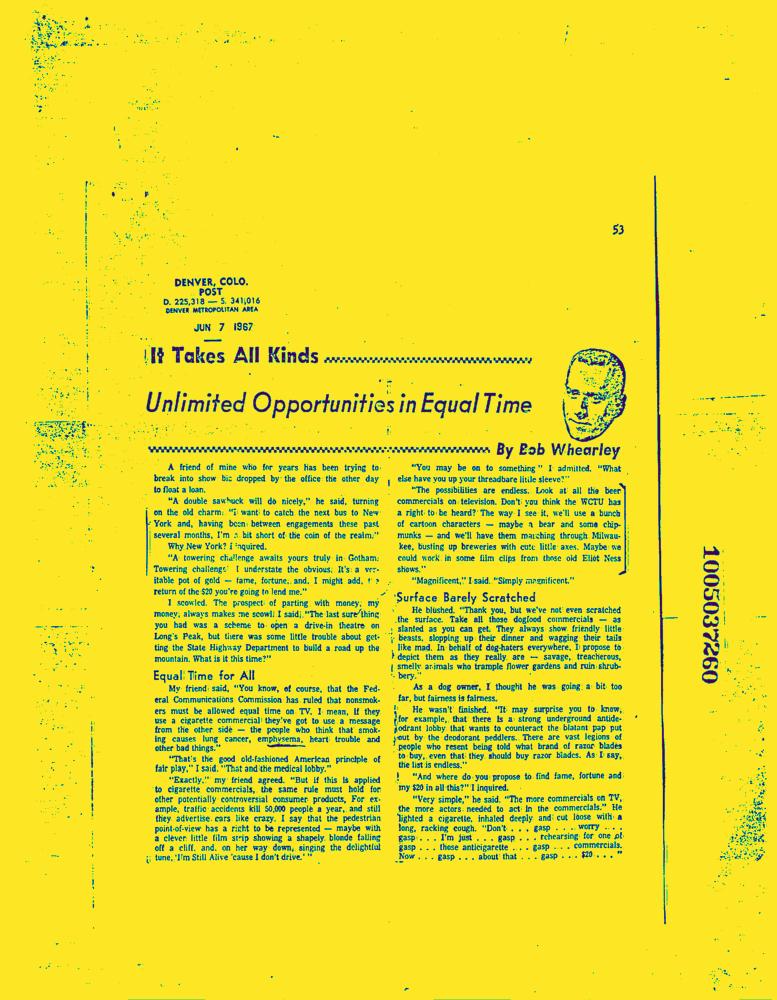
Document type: News-Article